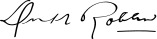
Signature of: dufferin roblin